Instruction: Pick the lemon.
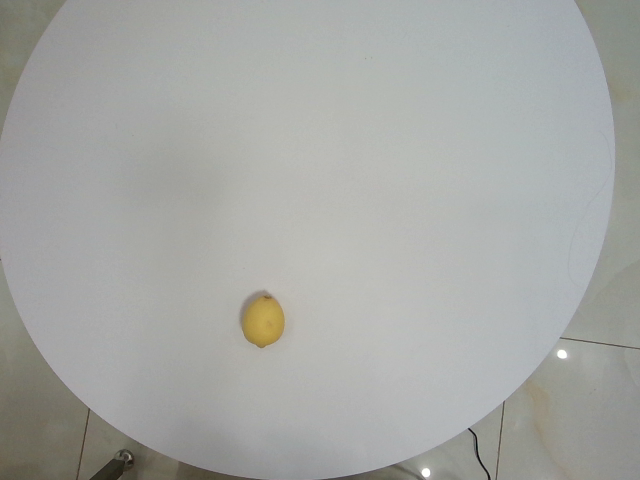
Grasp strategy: vertical